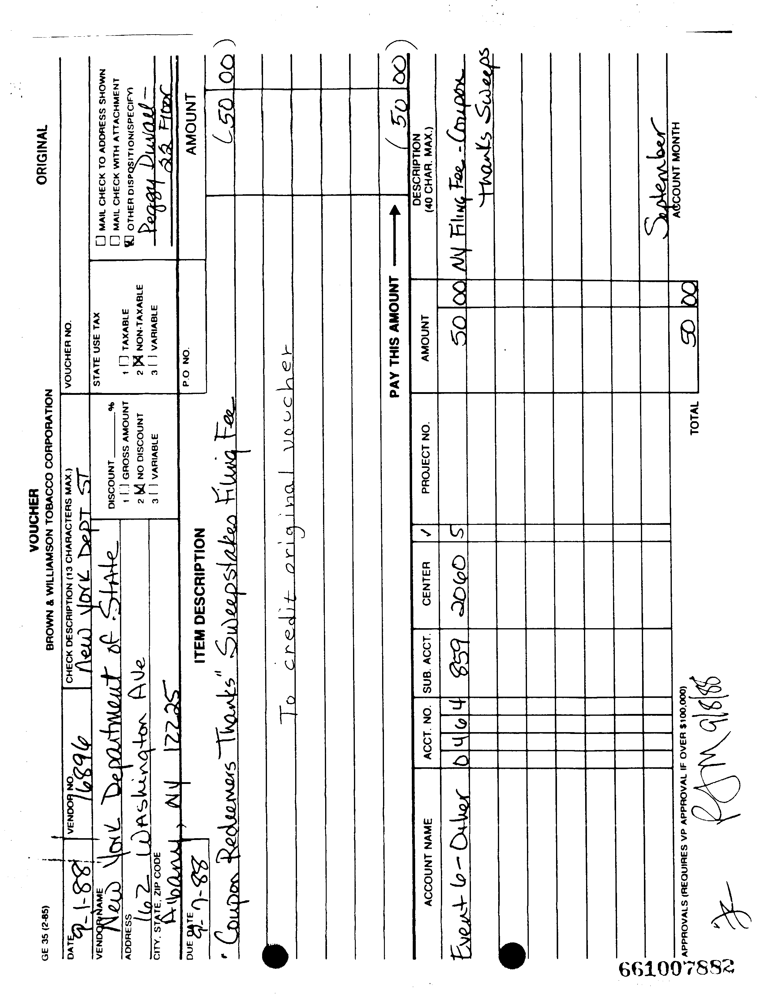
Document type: Invoice